Question: Describe the condition in detail:
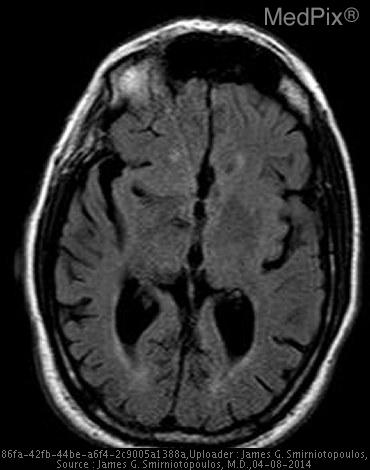
Answer: The disease is discussed as: We have all heard of "left brain - right brain" - a general concept that each cerebral hemisphere has specific duties, responsibilities, and talents.  One of the most important of these is "lateralization" of speech functions to the "dominant" cerebral hemisphere.

The "gold standard" for lateralization of motor speech function is the "Wada test". This is performed by an injection into the carotid artery of sodium amobarbital - if speech functions are depressed, you have injected the "speech dominant" hemisphere.

This procedure was first documented by Dr. Juhn Atsushi Wada, a Japanese-Canadian Neurosurgeon born in 1924; and, it is named for him - the Wada Test.
Sources - http://www.ncbi.nlm.nih.gov/entrez/query.fcgi?cmd=Retrieve&db=PubMed&list_uids=11624159&dopt=Abstract, http://www.whonamedit.com/doctor.cfm/3132.html, http://www.epilepsy.com/epilepsy/surgery_wada.html

Lesions of the speech-dominant hemisphere may produce combinations of"
•  Broca Expressive (motor) aphasia - http://www.ncbi.nlm.nih.gov/entrez/query.fcgi?itool=pubmed_Abstract&db=pubmed&cmd=Display&dopt=pubmed_pubmed&from_uid=16881250
•  Wernicke Receptive (sensory) aphasia - http://www.ncbi.nlm.nih.gov/entrez/query.fcgi?cmd=Search&db=PubMed&term=wernicke+sensory+aphasia&tool=QuerySuggestion

Many researchers are trying using fMRI to replace the arterial injection used for the Wada test.  Source - http://www.pubmedcentral.nih.gov/articlerender.fcgi?artid=321227

The Wada test may be inconclusive, since some patients need and use both hemispheres for speech function.  In addition, there are differences in the lateralization of speech function for languages learned later in life.  Source - http://www.ncbi.nlm.nih.gov/entrez/query.fcgi?itool=pubmed_DocSum&db=pubmed&cmd=Display&dopt=pubmed_pubmed&from_uid=2917285, http://www.ncbi.nlm.nih.gov/entrez/query.fcgi?itool=pubmed_Abstract&db=pubmed&cmd=Display&dopt=pubmed_pubmed&from_uid=1944849